Question: What is the address or location of the property listed in the document?
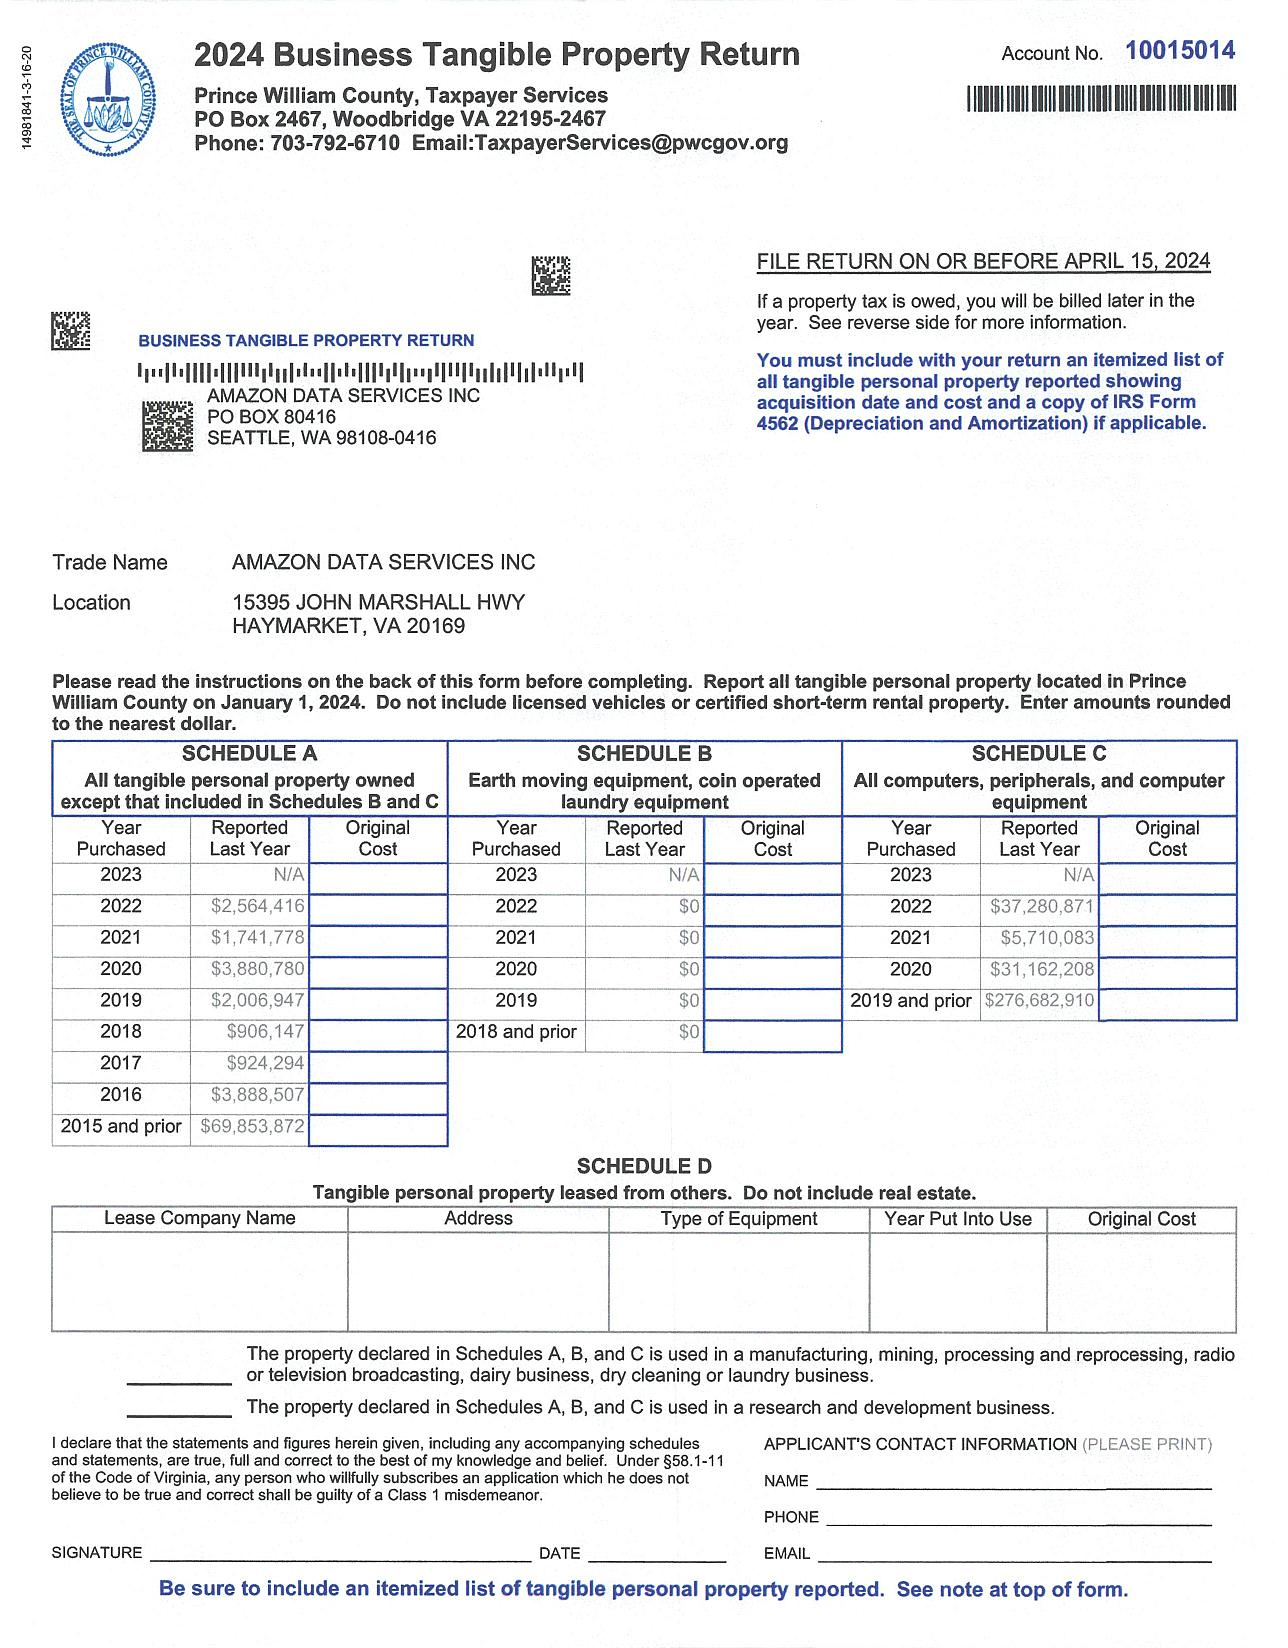
Answer: "15395 JOHN MARSHALL HWY HAYMARKET, VA 20169"